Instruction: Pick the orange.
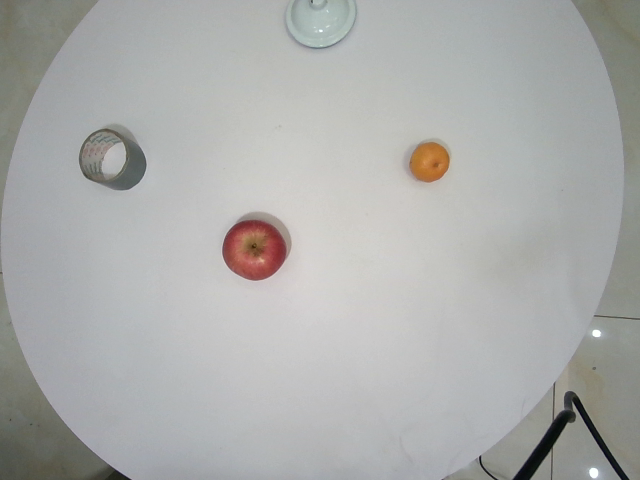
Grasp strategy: vertical